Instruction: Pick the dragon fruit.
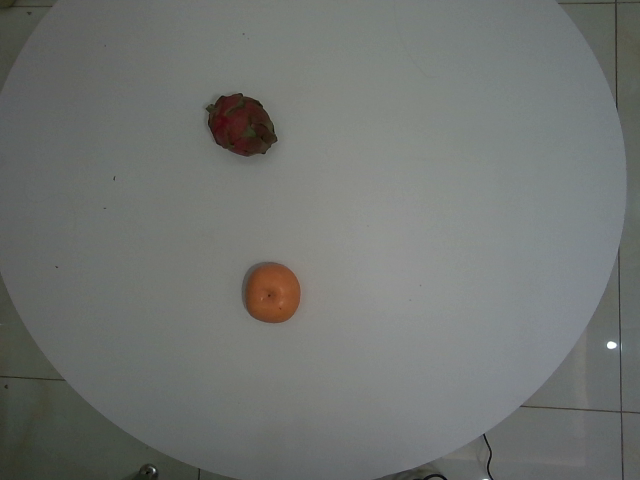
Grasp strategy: vertical